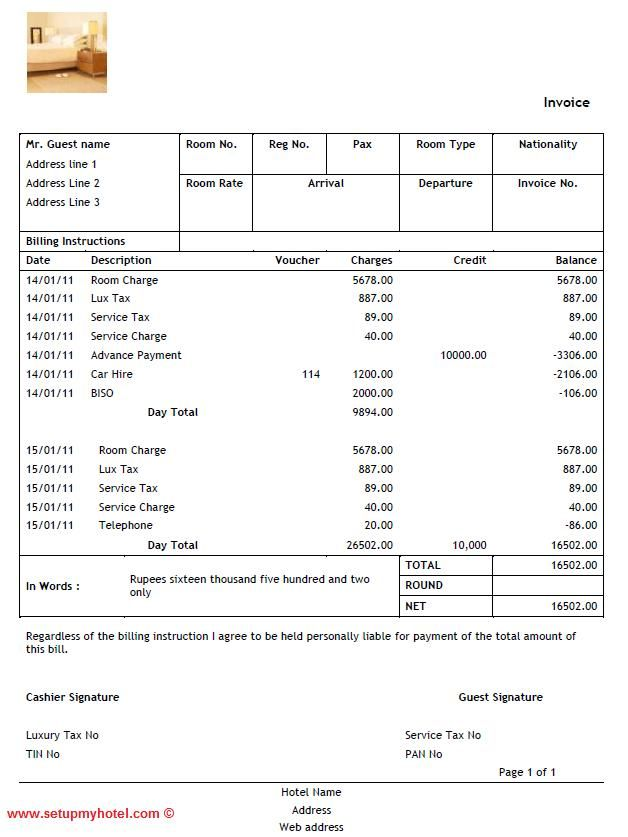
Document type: Invoice